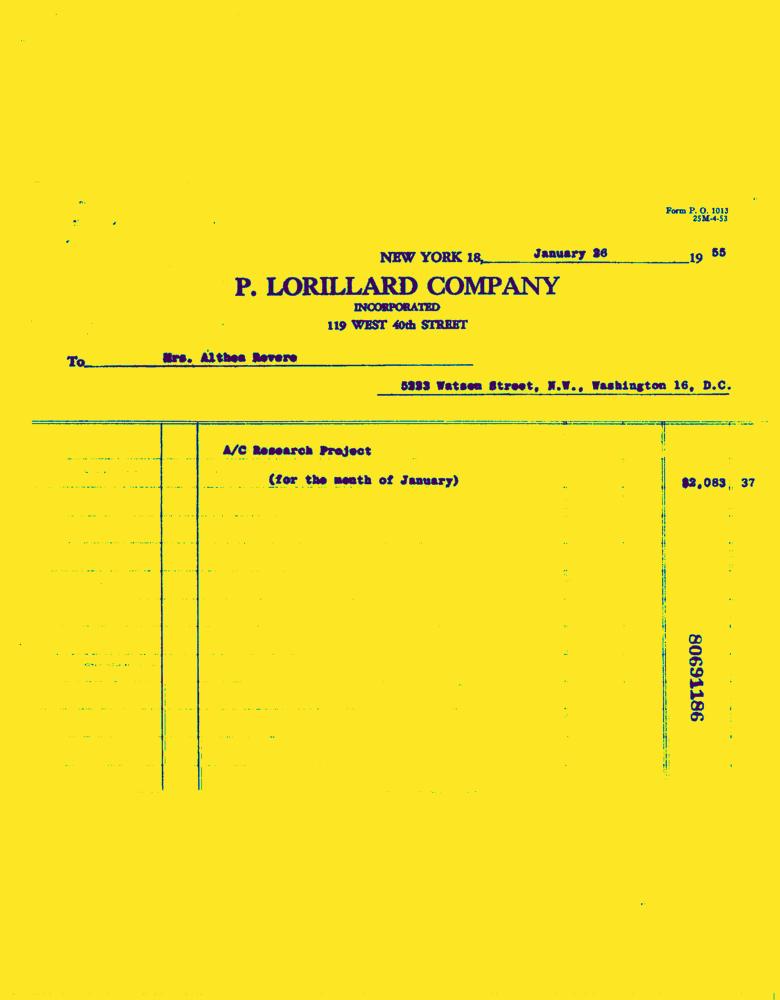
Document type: Invoice-Doc